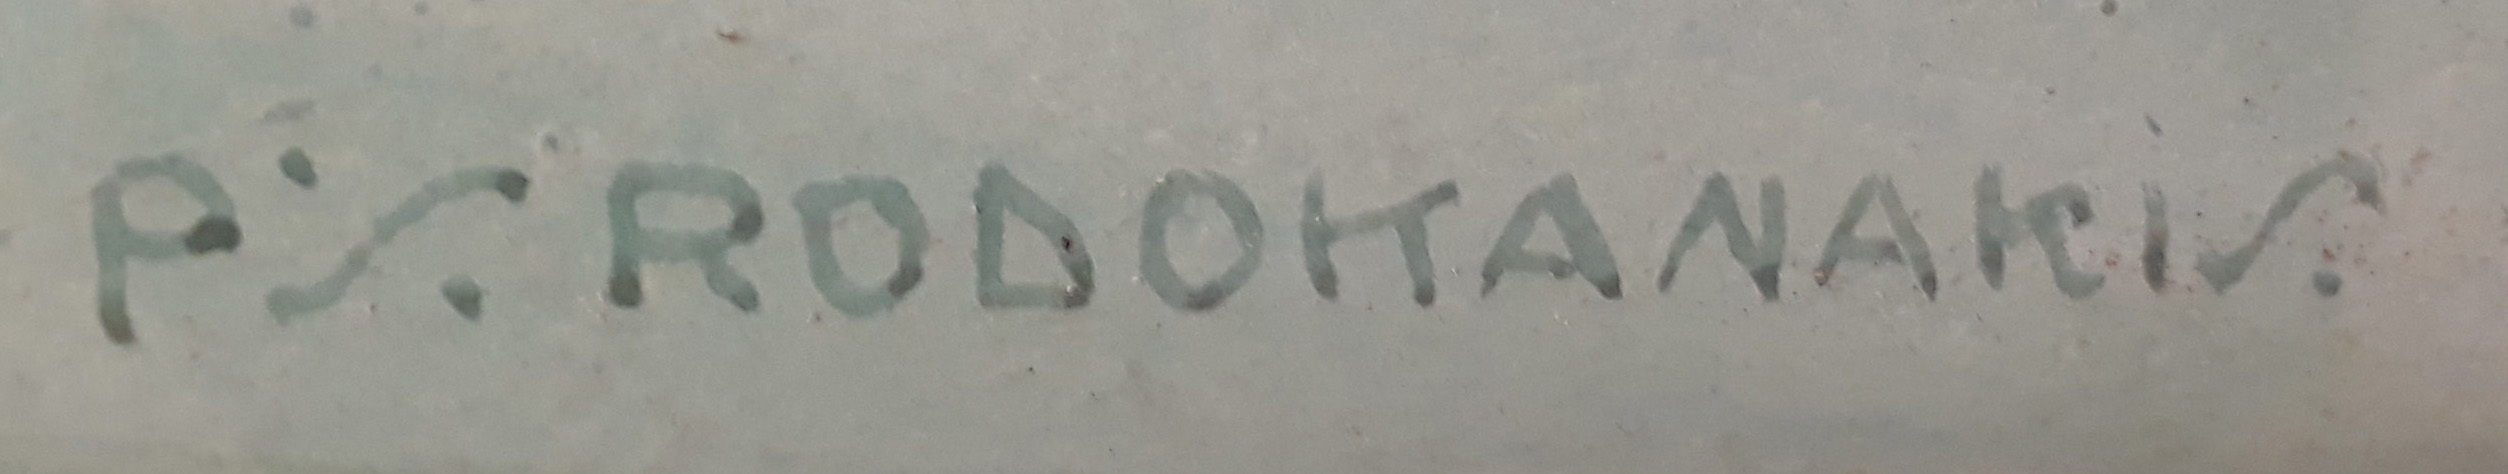
Signature of: pavlos rodokanakis